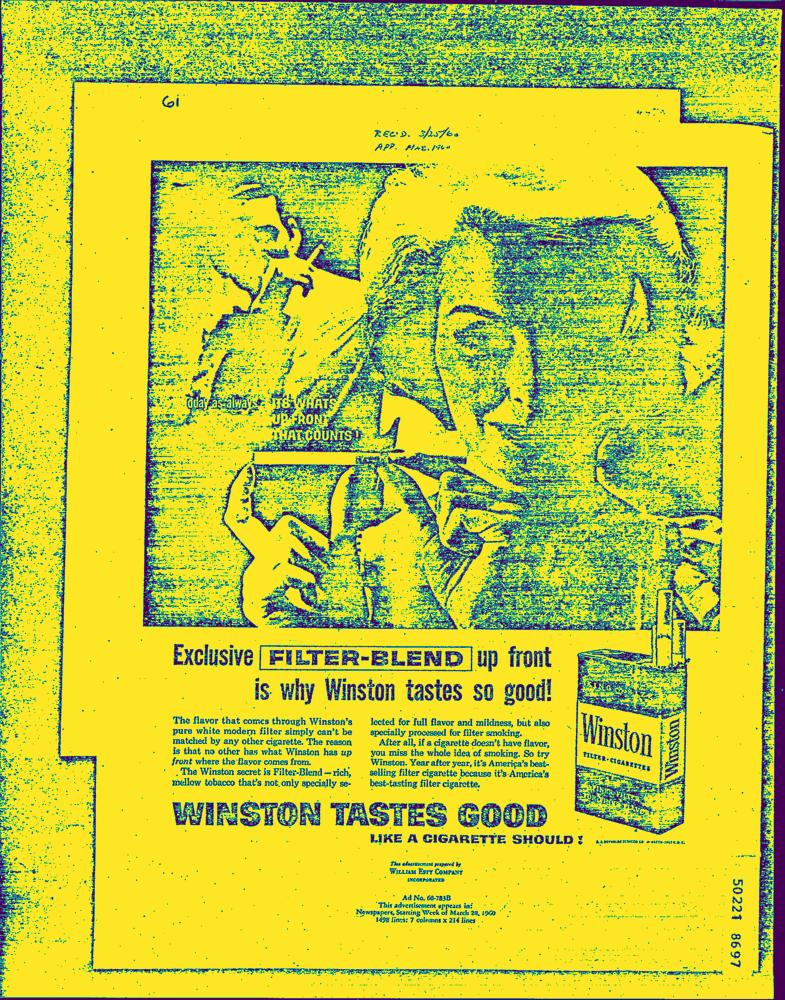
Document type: AD